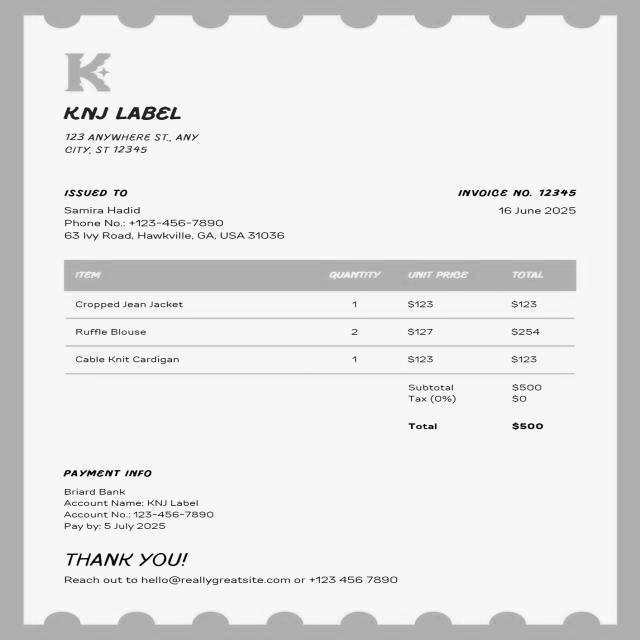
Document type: Invoice